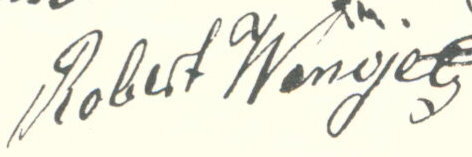
Signature of: robert wengels